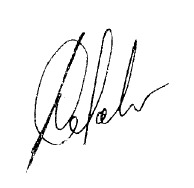
Signature of: viktor sazonov